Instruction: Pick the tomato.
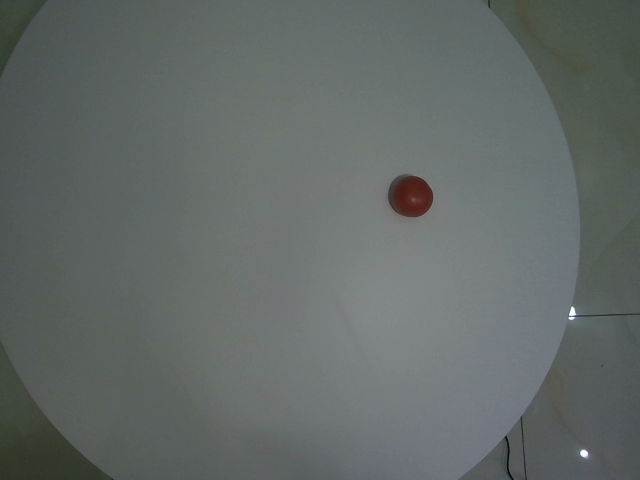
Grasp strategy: vertical